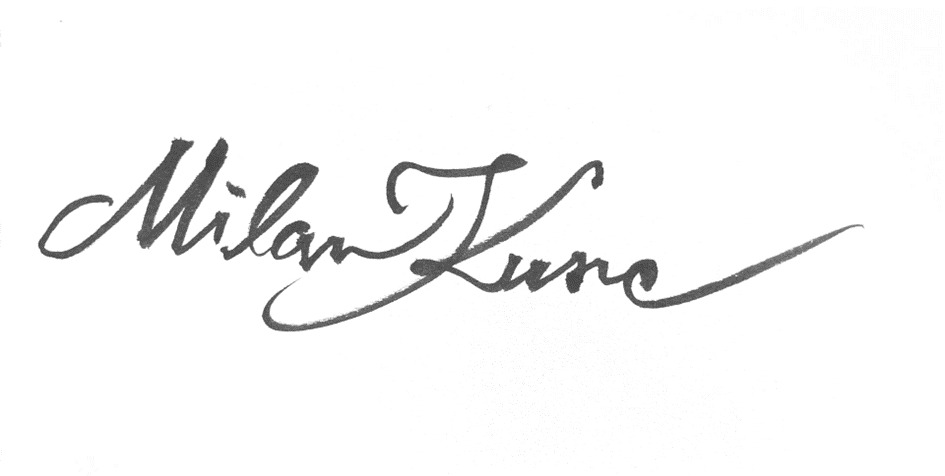
Signature of: milan kunc